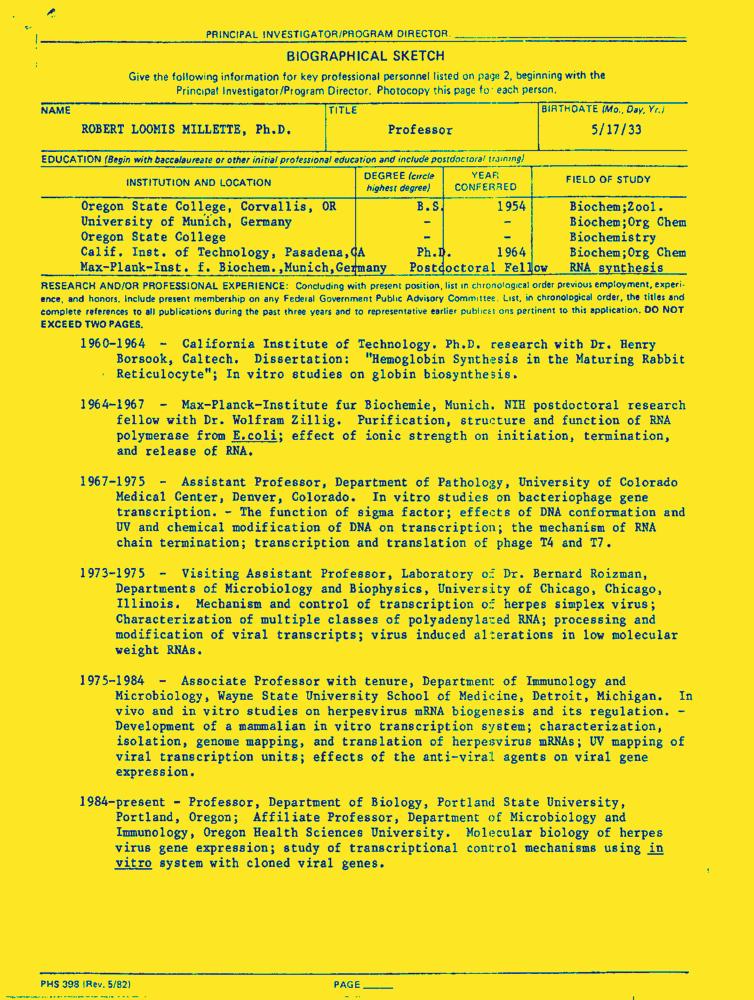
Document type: Resume-Doc